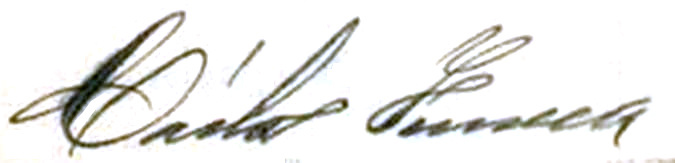
Signature of: rudolf lenz